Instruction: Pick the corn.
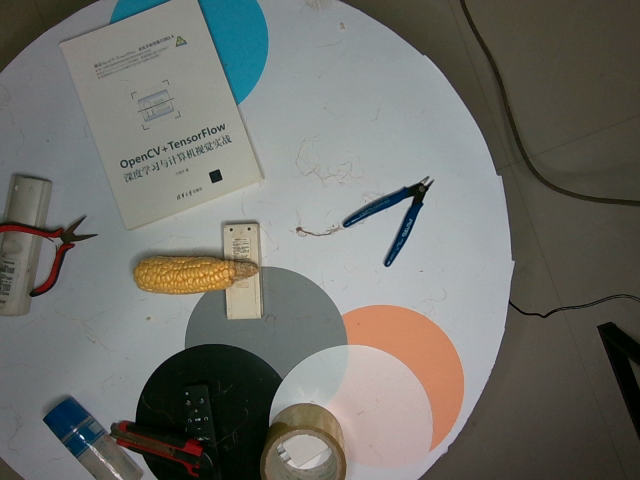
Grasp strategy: vertical